Question: What is the property identification or parcel number listed?
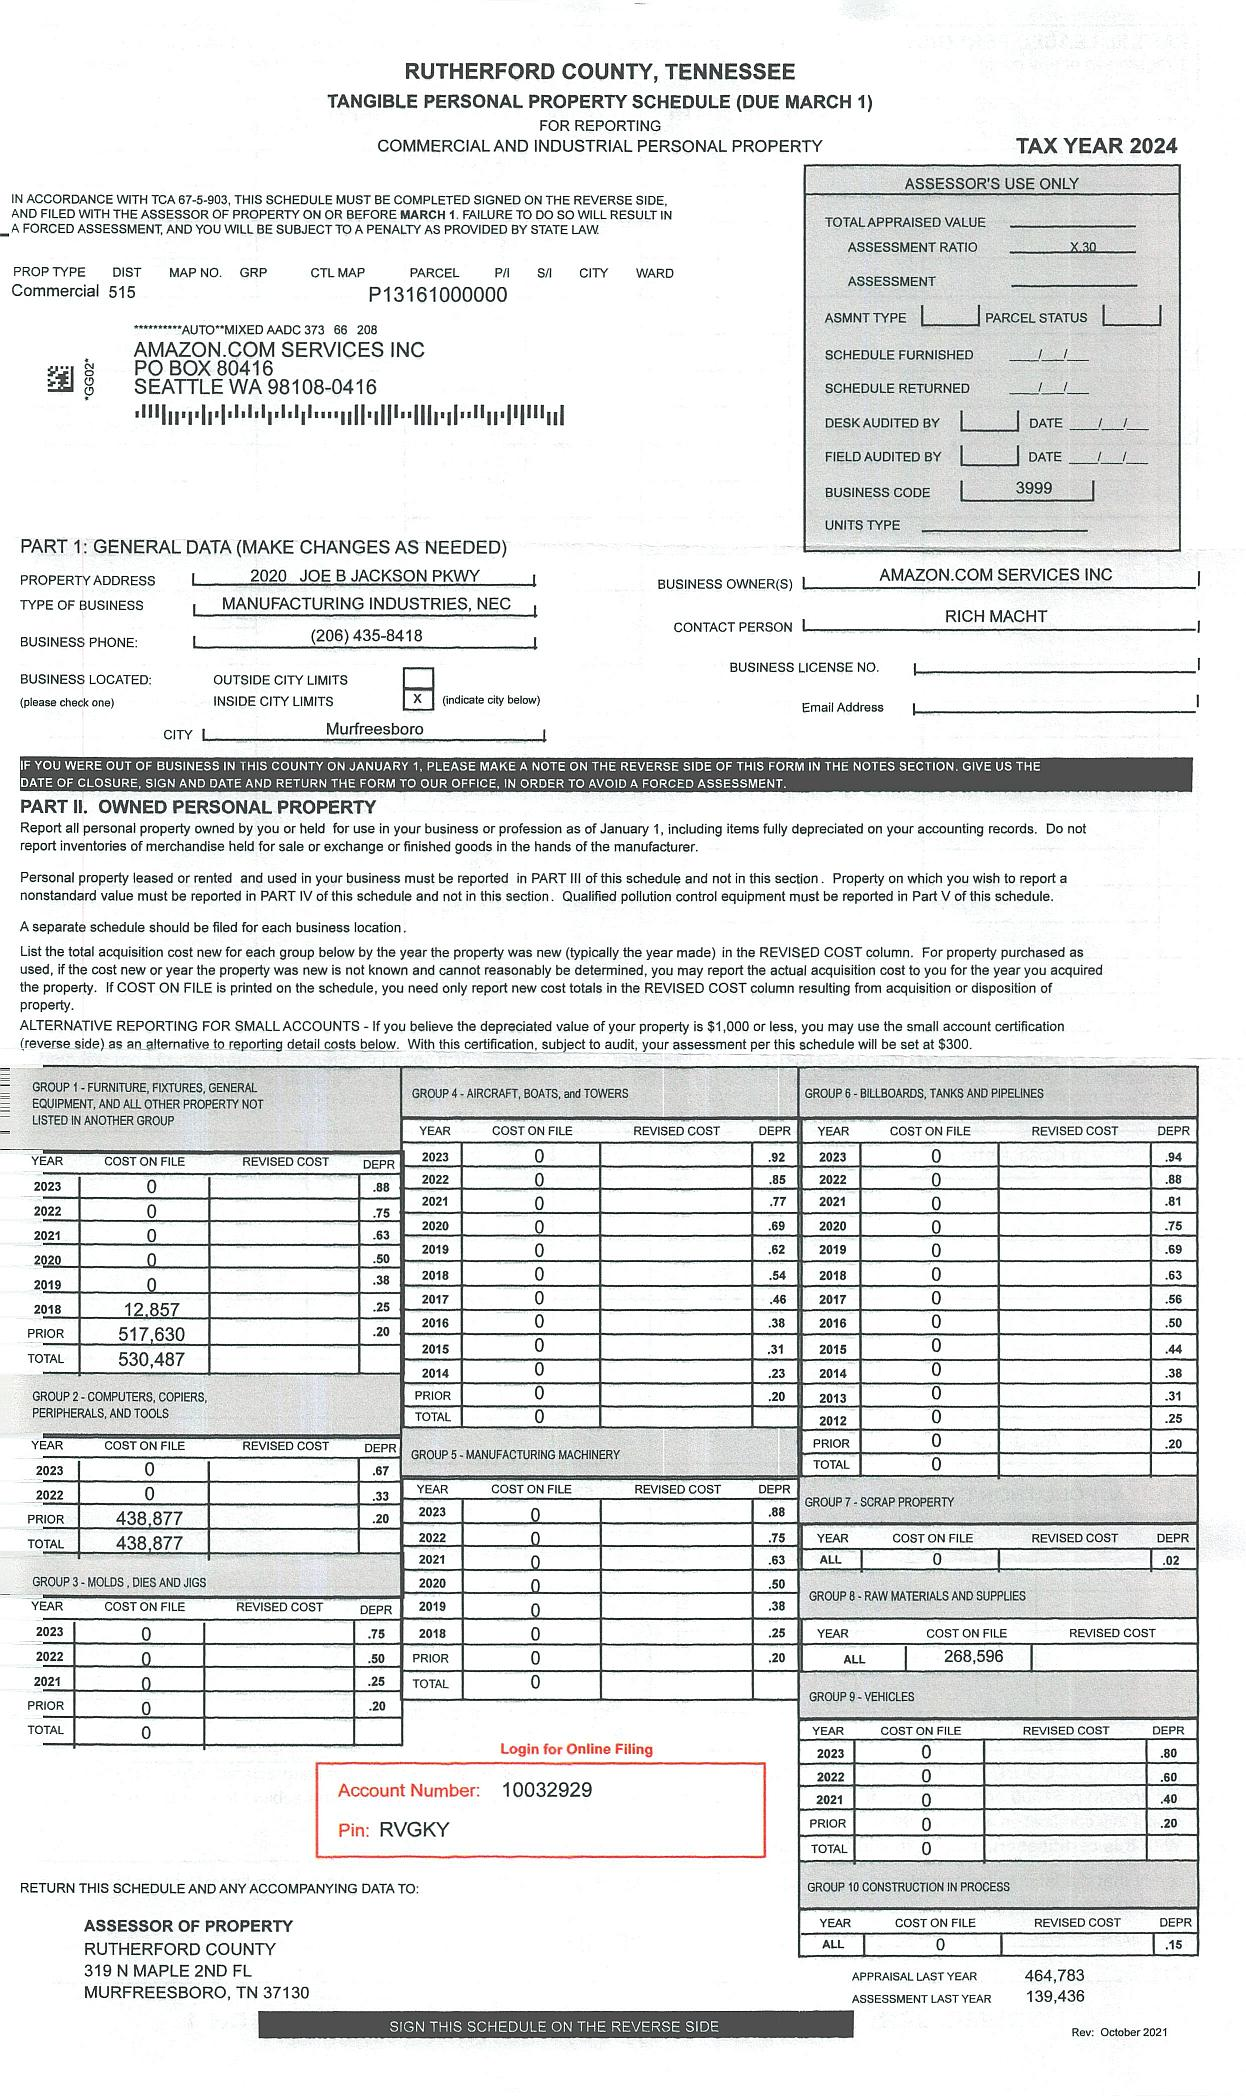
Answer: "P13161000000"